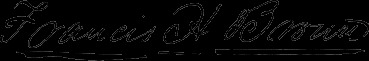
Signature of: francis henry brown